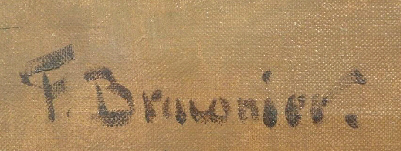
Signature of: frédéric braconier